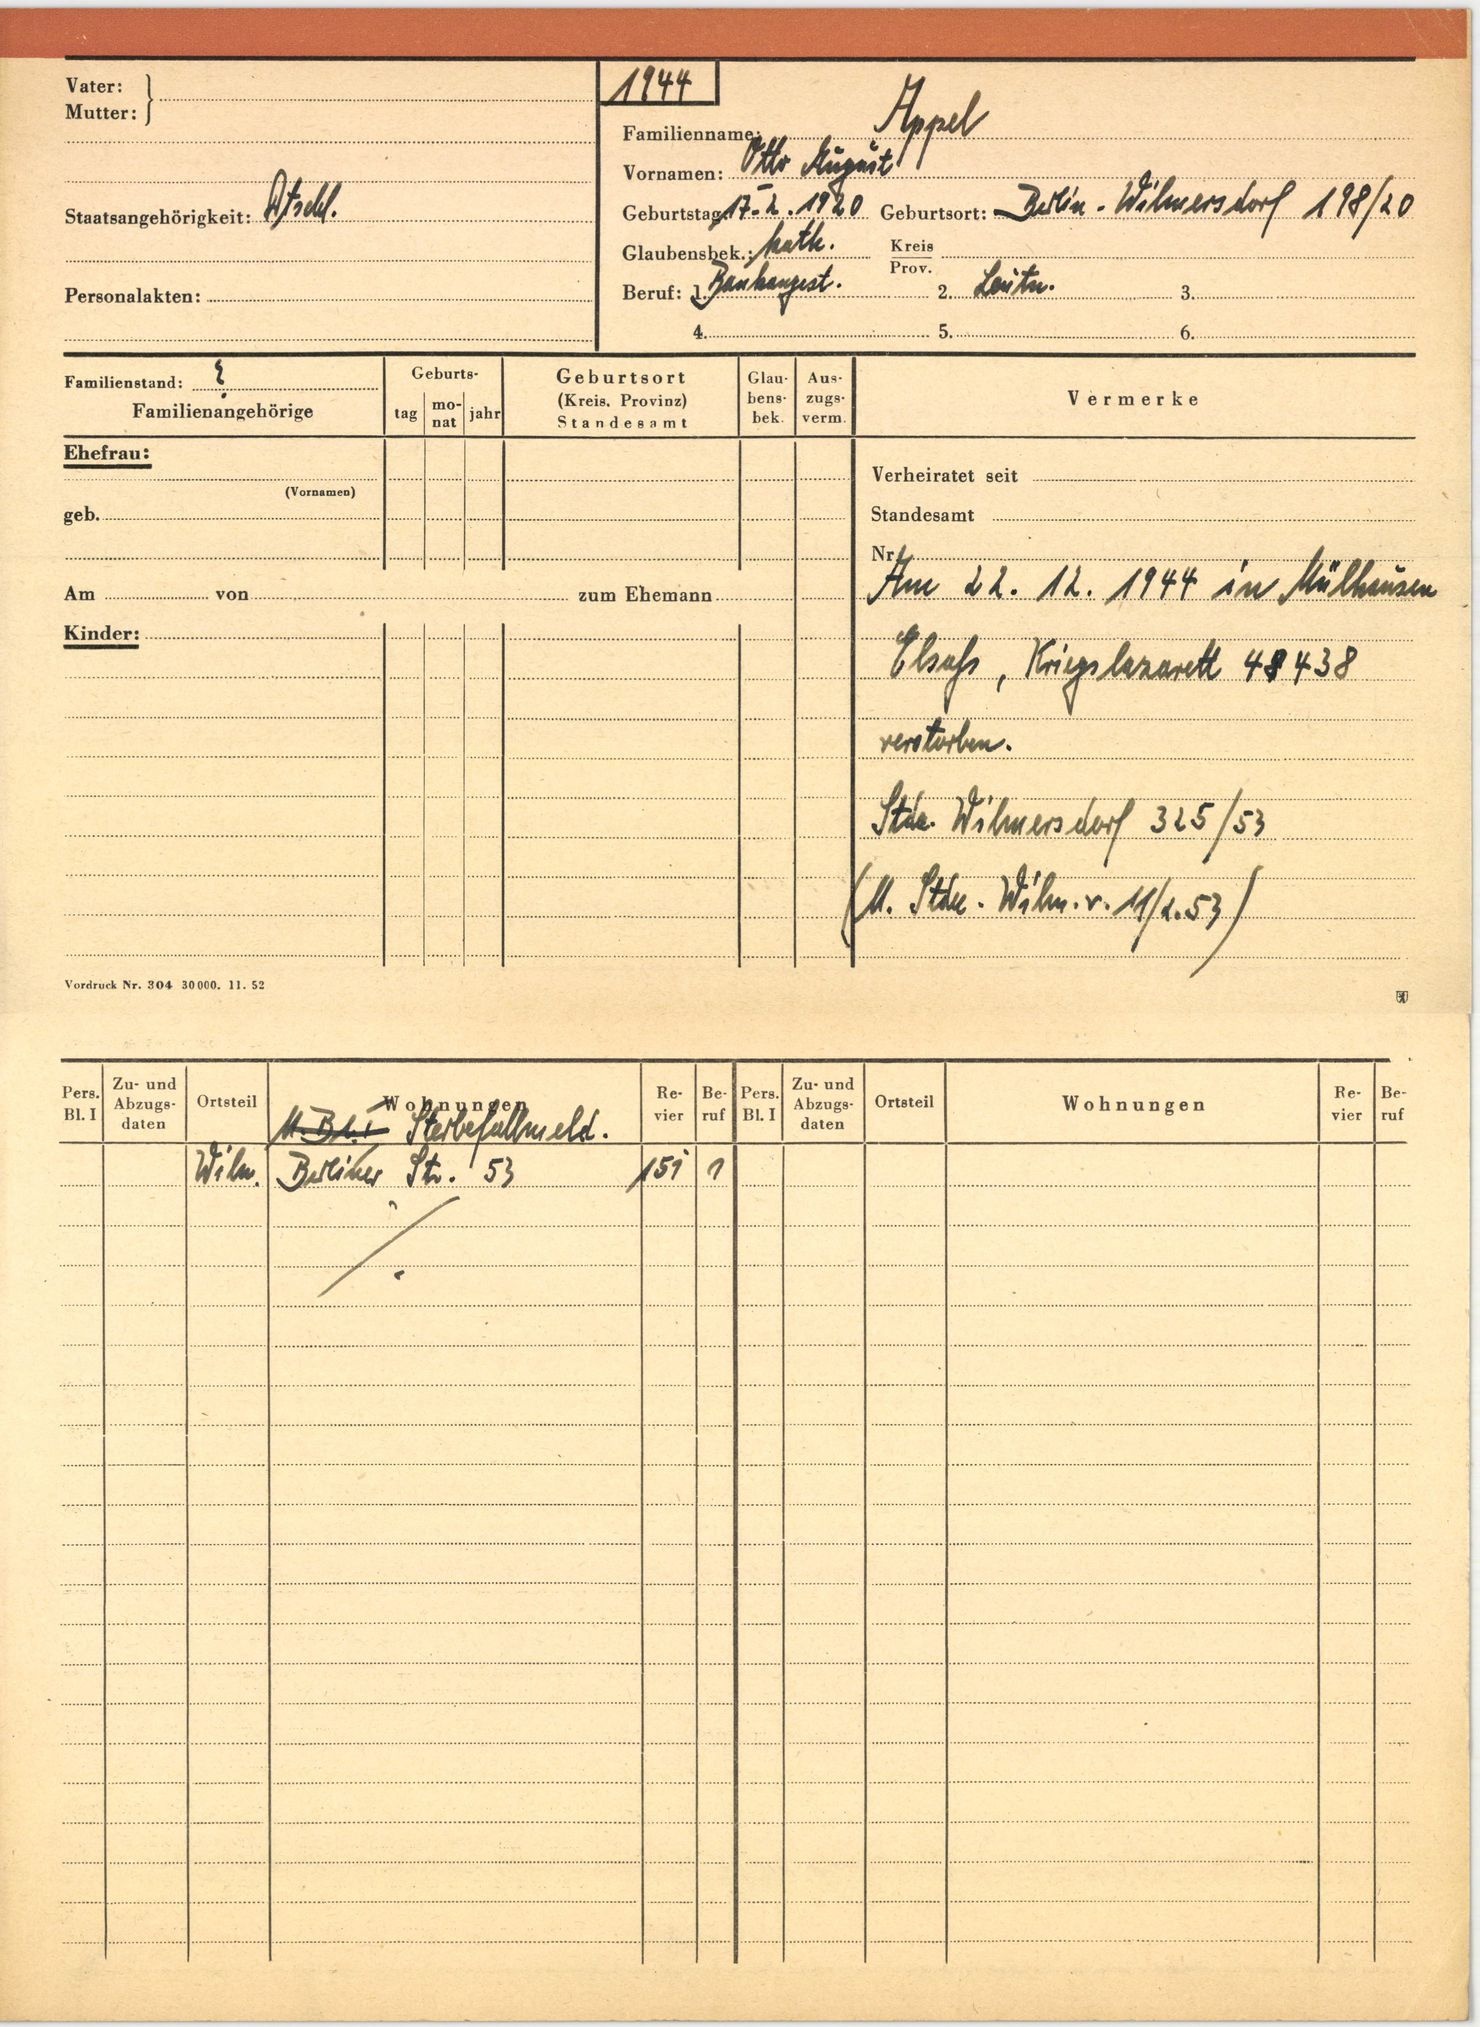
Appel